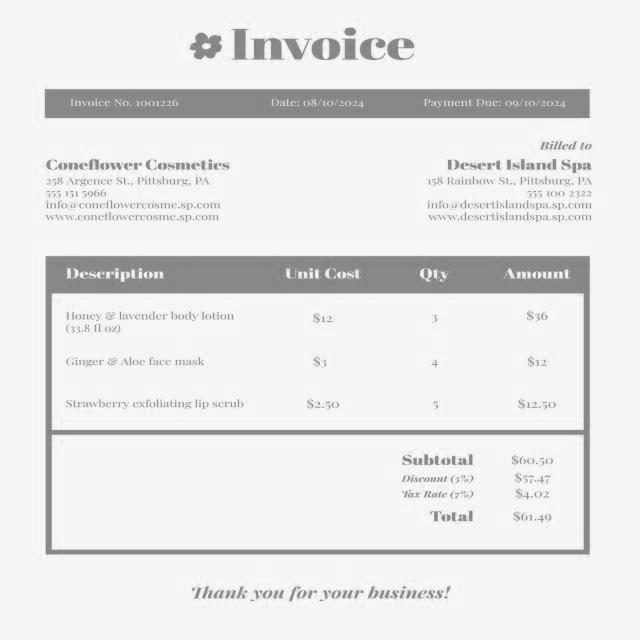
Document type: Invoice